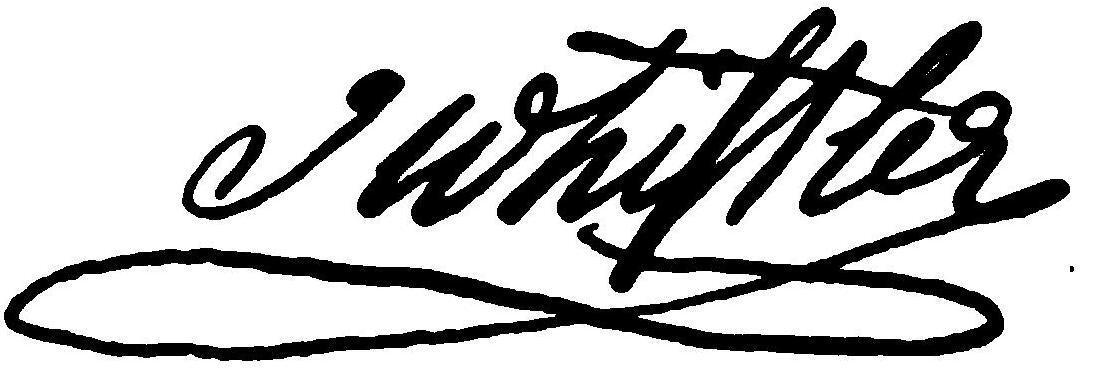
Signature of: john whistler